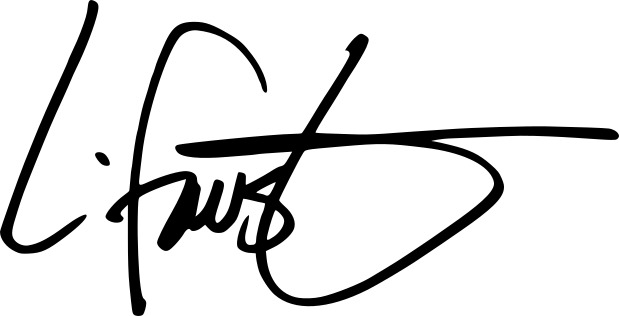
Signature of: lauren faust